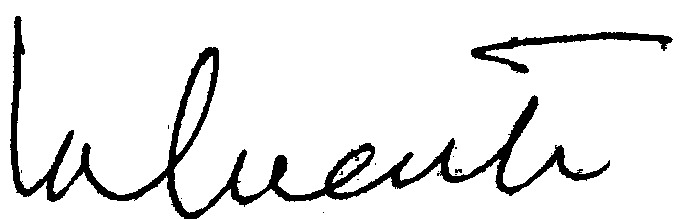
Signature of: đuro macut